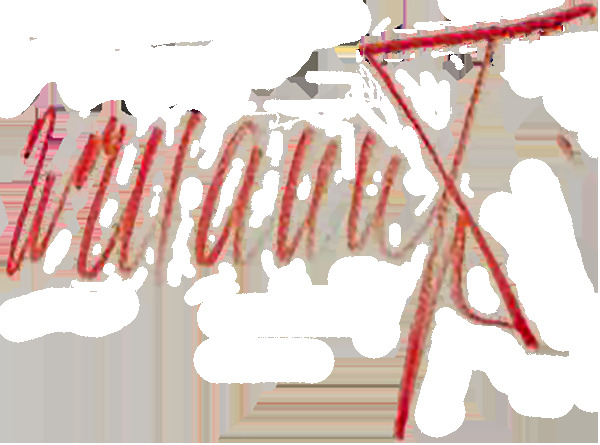
Signature of: q55231000